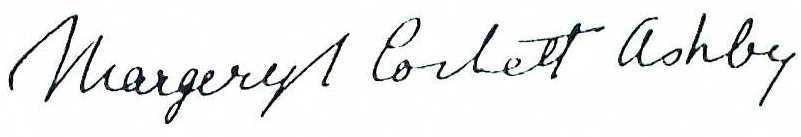
Signature of: margery corbett ashby